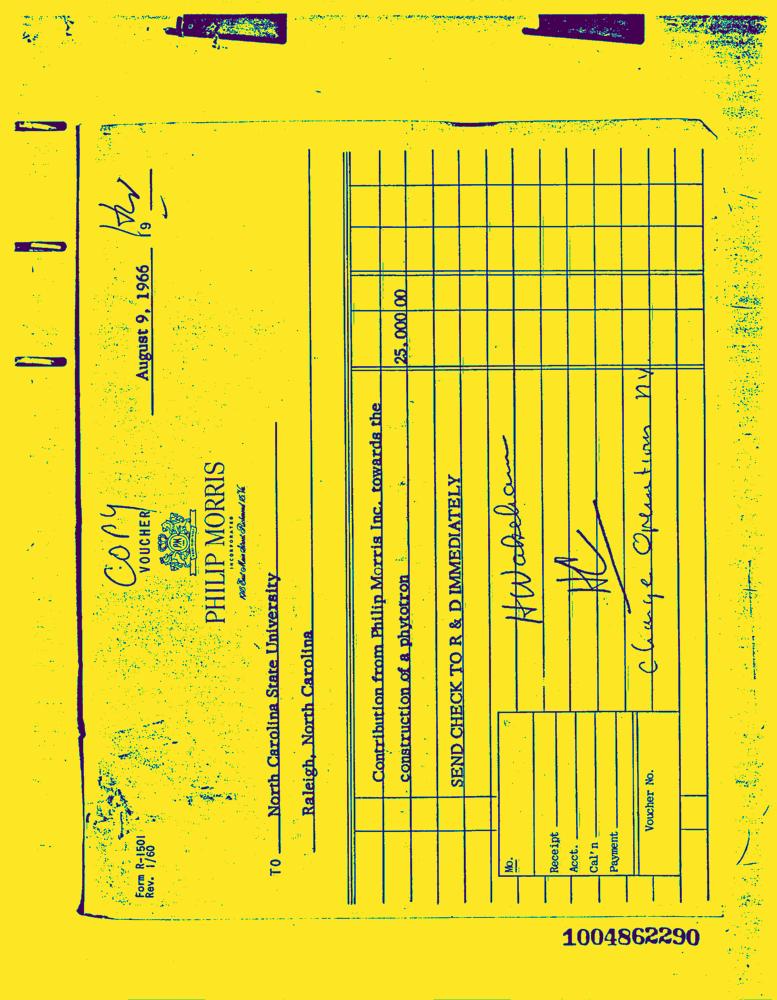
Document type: Invoice-Doc